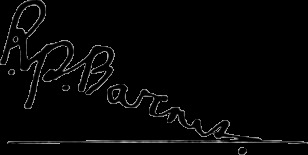
Signature of: richmond palmer barnes